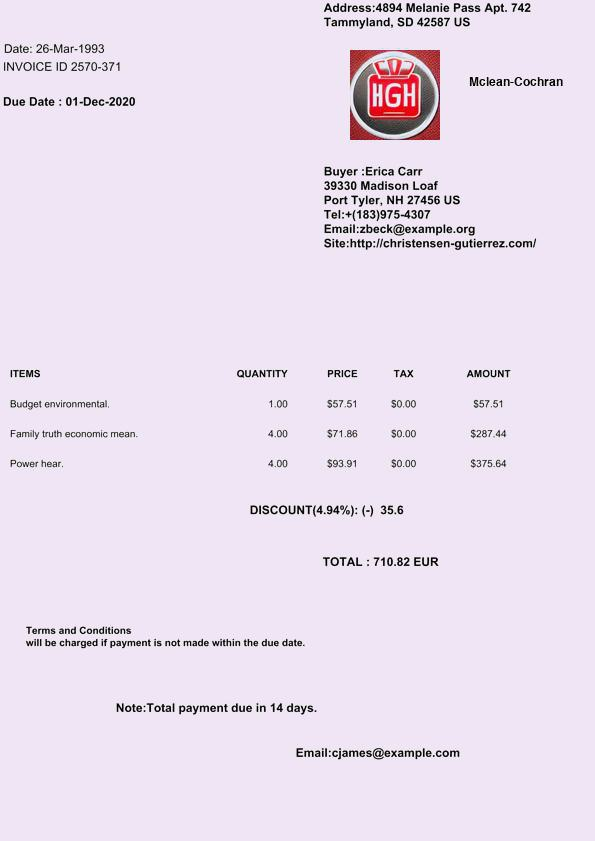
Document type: Invoice